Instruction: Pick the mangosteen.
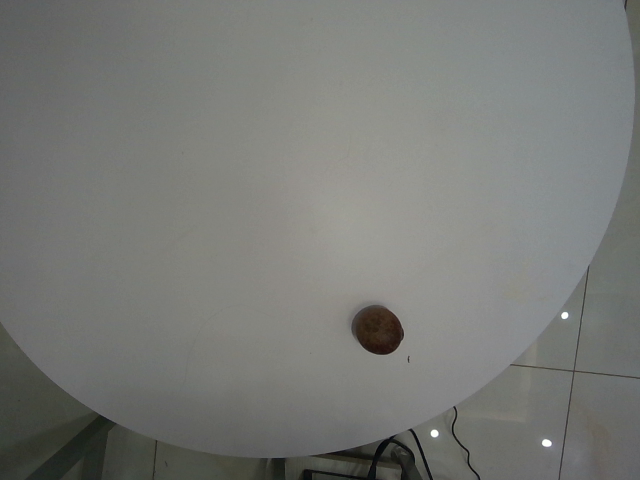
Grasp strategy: vertical